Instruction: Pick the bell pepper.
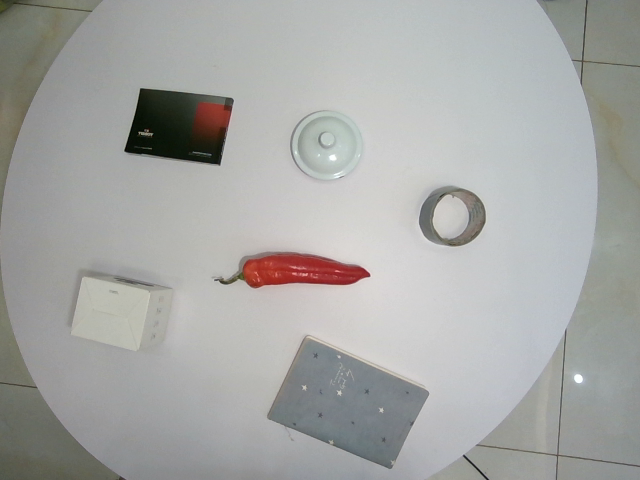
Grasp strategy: vertical